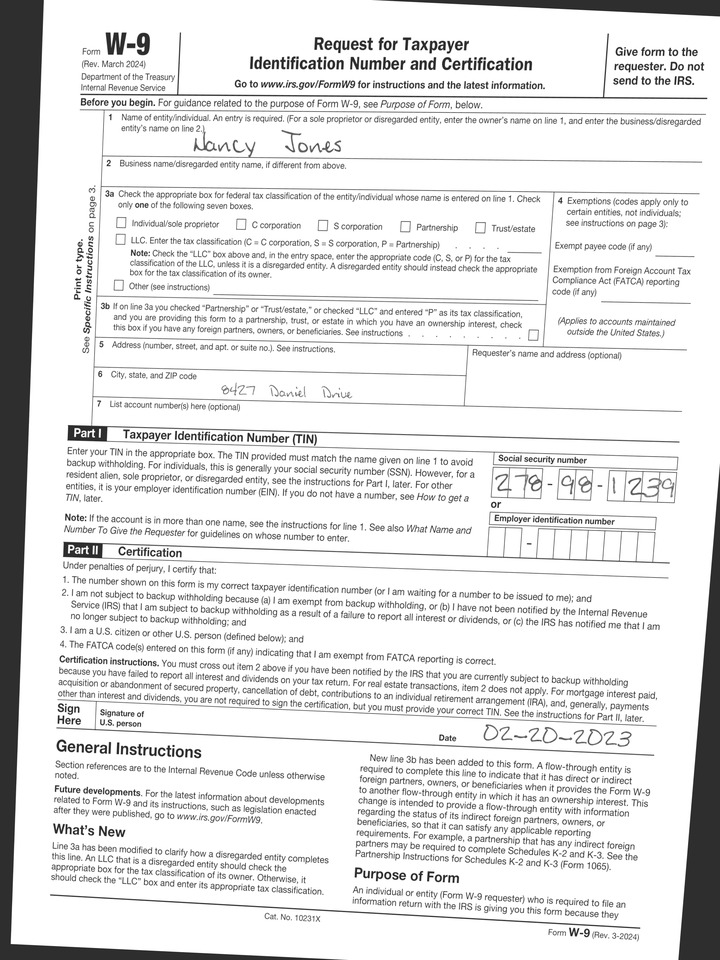
adr1: 8427 Daniel Drive
cbx: no
ssn: 278981239
enm: Nancy Jones
sdt: 02-20-2023